Question: What tax district, tax-rate area, or tax area code is specified in the document?
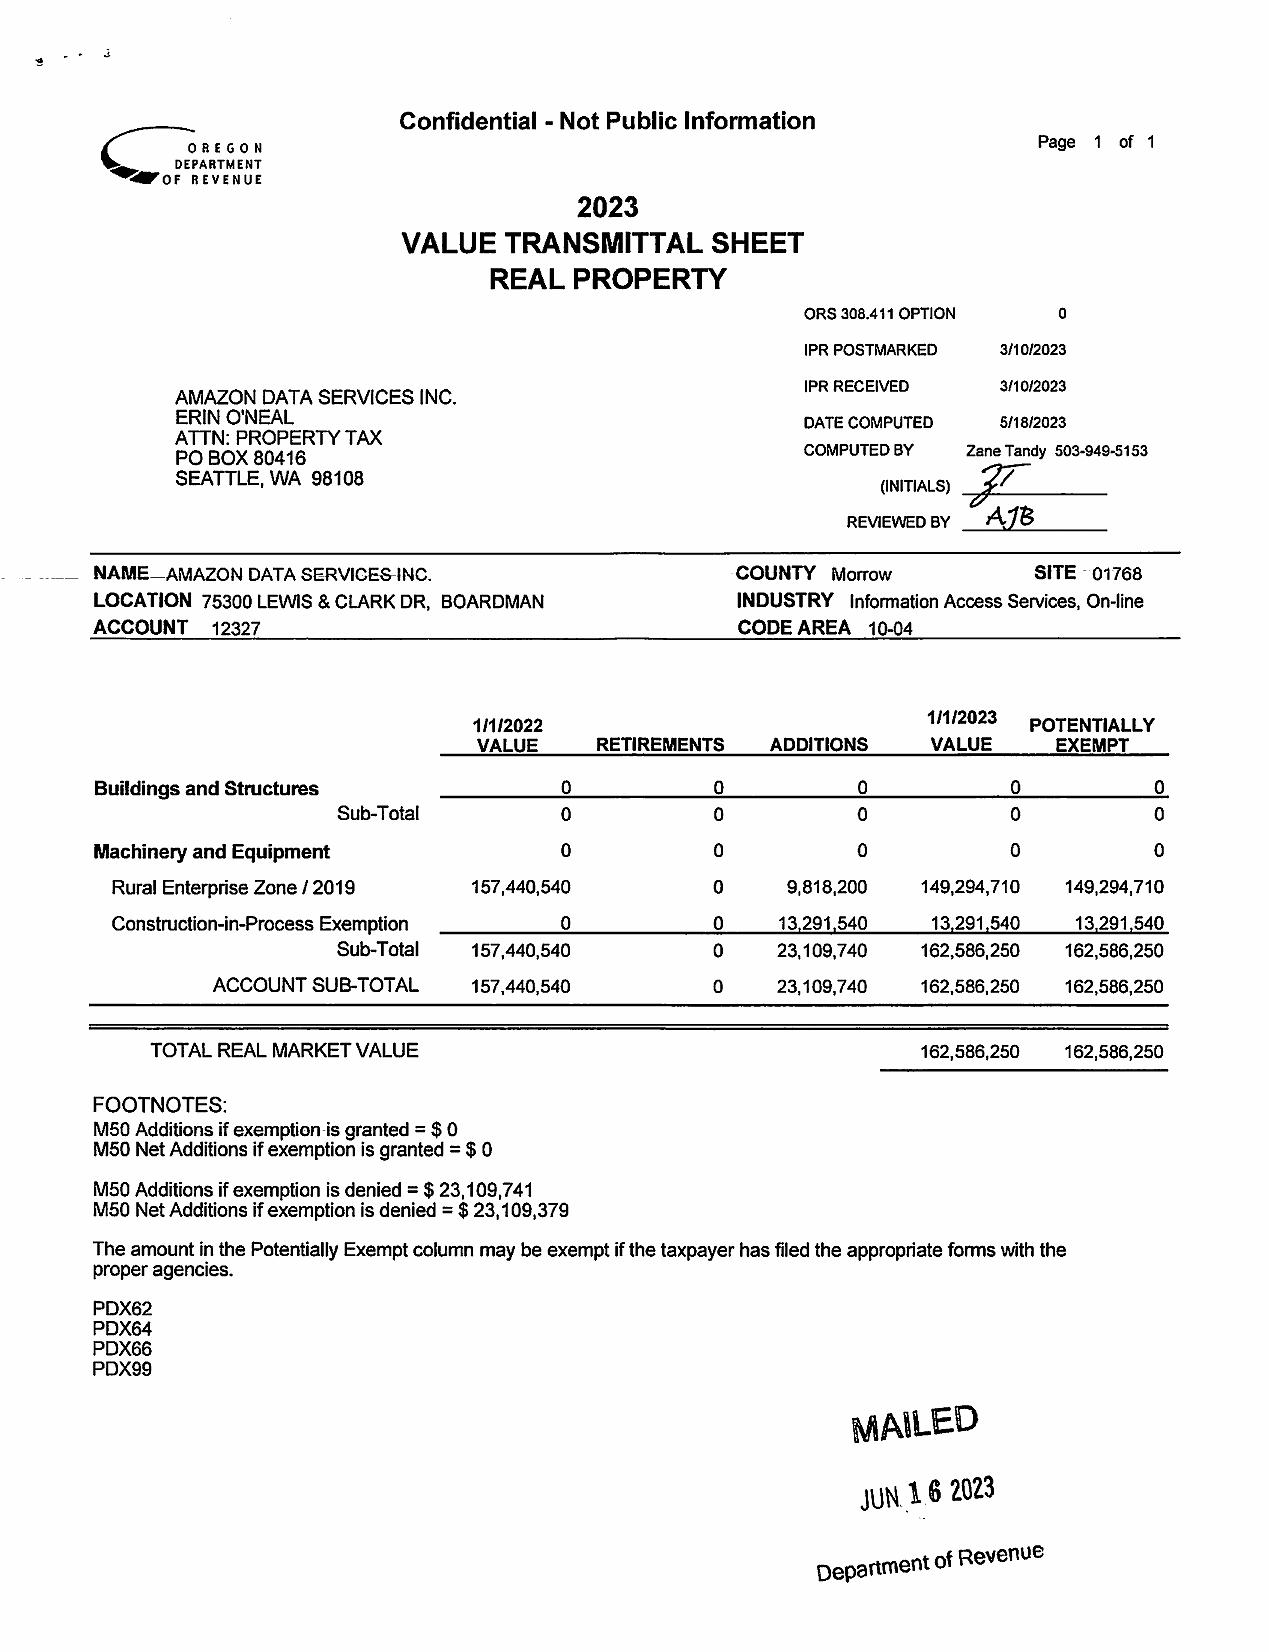
Answer: "4-Oct"